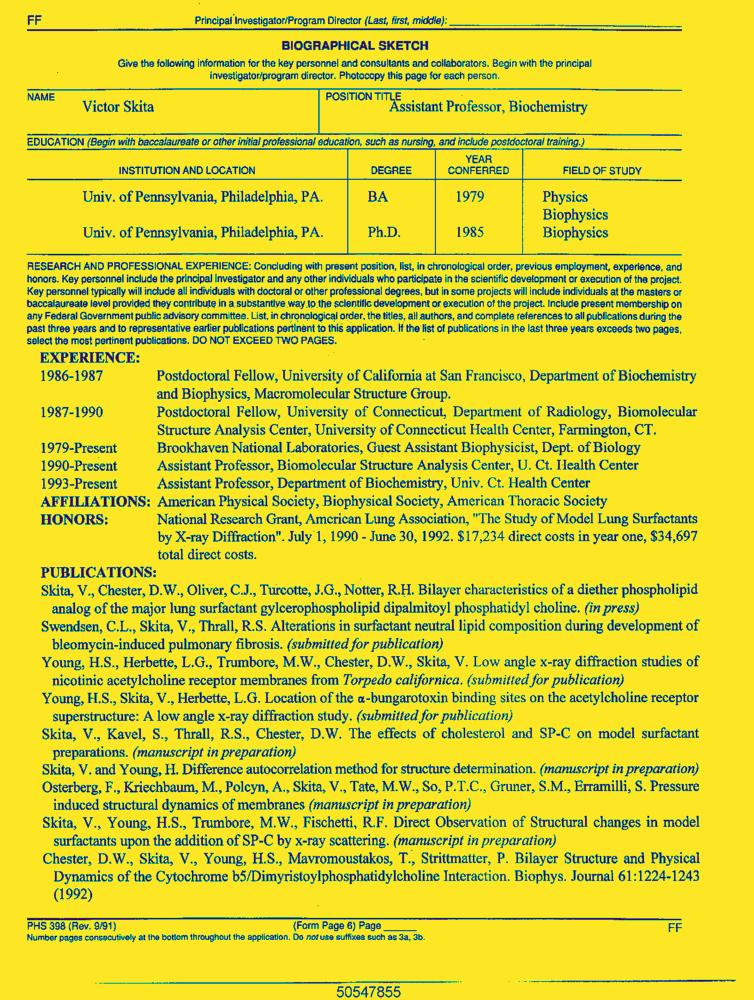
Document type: Resume-Doc